Question: What appears to be the issue?
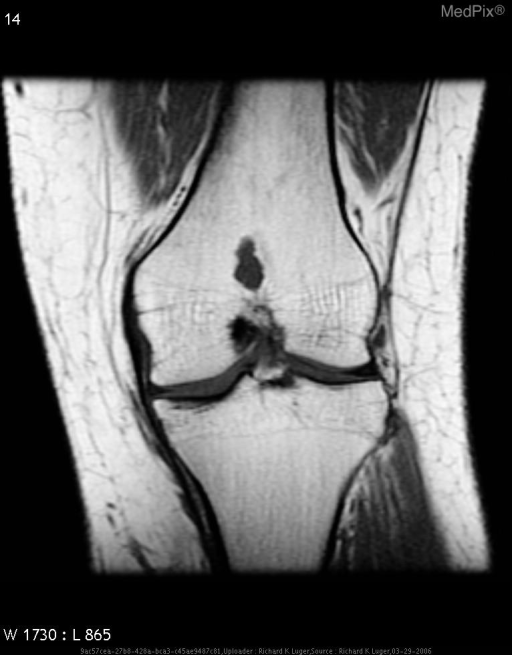
Answer: The findings suggest Radiographic images demonstrated normal anatomy.
MRI demonstrated a left MCL injury
Incidental finding on MRI demonstrated a 13x18mm mass located centrally in the left distal femoral metaphysis. It had distinct borders, did not extend to cortical bone, and was well circumscribed. There were no calcifications noted.. 13x18mm lobulated mass. The patient might have a history of The patient is a 31 year old AAF who, after twisting her knee while running, initially presented with a one month history of focal pain and stiffness to the medial aspect of the left knee. During workup, an enchondroma was identified on MRI..